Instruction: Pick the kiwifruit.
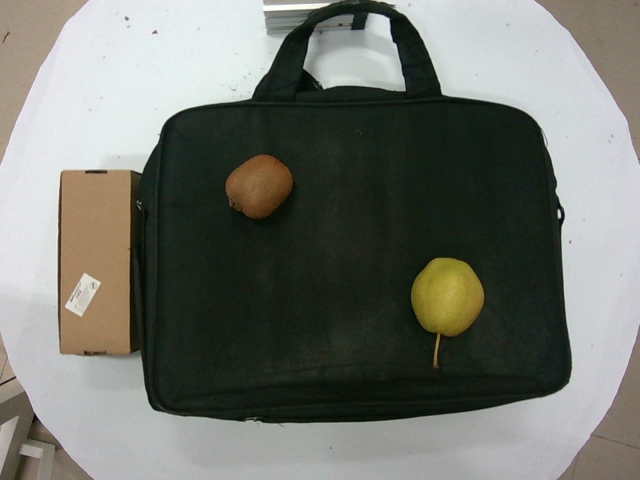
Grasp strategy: vertical